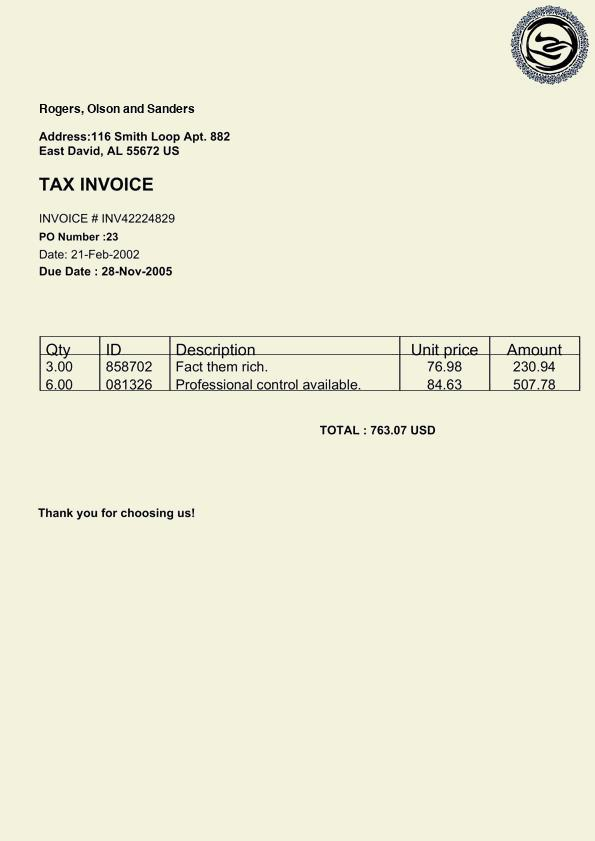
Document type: Invoice